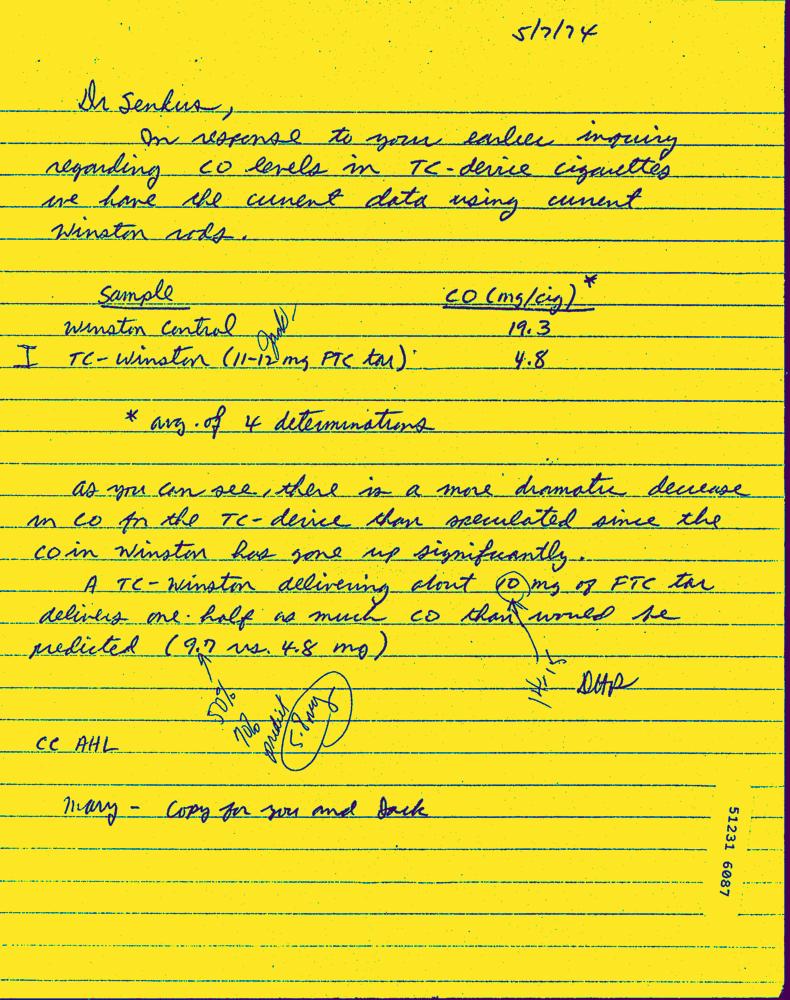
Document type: Hand-Written